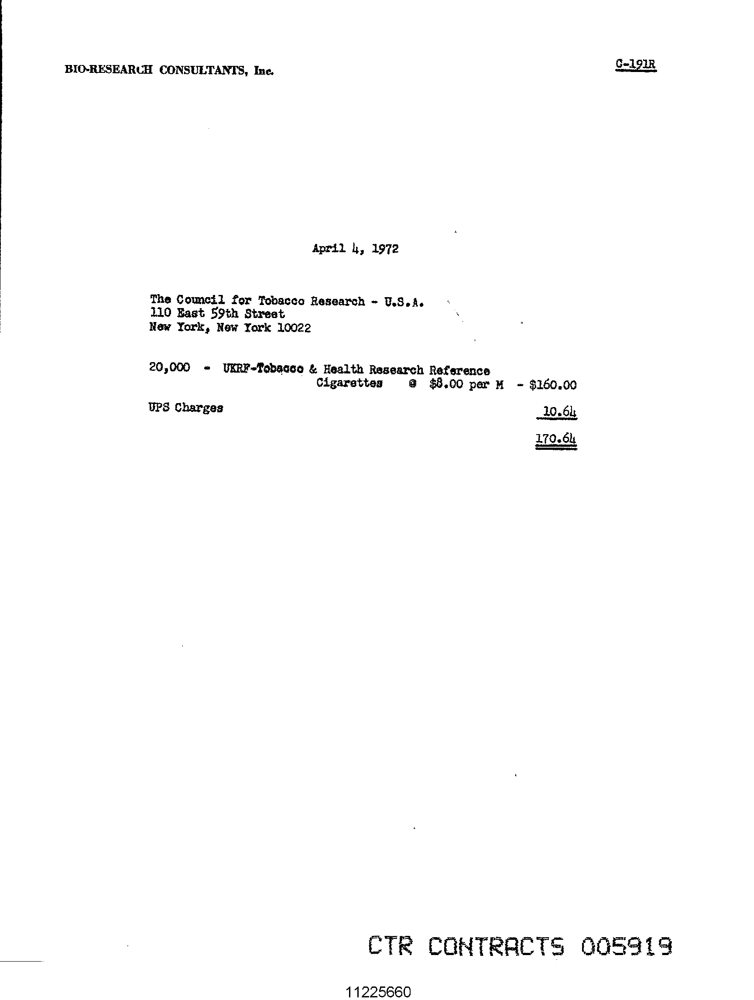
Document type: Invoice